Patient: Male, age 4
An eighty-four-year-old man presented with progressive exertional dyspnea, productive cough and weight loss for two months. He denied fever and hemoptysis. Past medical history was significant for hypertension, atrial fibrillation and diabetes mellitus. His medications included warfarin, metoprolol, glipizide, lisinopril, and simvastatin. The patient was a Korean War veteran and a retired machinist. He had never smoked in his life. He denied any known direct exposure to asbestos.
The patient was afebrile with normal vital signs. His physical exam was notable for diminished breath sounds at the right base, with dullness to percussion. Blood work showed stable normocytic anemia; serum chemistries were normal. Chest-x-ray (Fig. 1) showed moderate right-sided pleural effusion and bilateral calcified pleural plaques as well as diaphragmatic plaques consistent with asbestos-related pleural disease (ARPD).
Thoracentesis revealed serous fluid, with glucose 130 mg/dL, LDH 884 mg/dL, protein 4.8gm/dL, pH 8, Albumin 2.39gm/dL, WBC 2100 (7% neutrophils and 93% mononucleated cells), RBC 64000. Fluid culture showed no organisms on gram stain and subsequently no growth. Cytology was negative for malignant cells. AFB stain was negative. Three weeks later, on outpatient follow-up, a chest CT scan (Fig. 2) showed a loculated right-sided pleural effusion, pleural-based nodular density left lower lobe with pleural plaques compatible with ARPD. A thoracoscopic pleural biopsy was planned but before this could be performed, the patient was hospitalized again, 5 weeks after his initial presentation, with worsening symptoms of shortness of breath. Chest x-ray revealed a recurrent right-sided pleural effusion. A repeat thoracentesis revealed glucose 42 mg/dL, LDH 746 mg/dL, protein 5.2 gm/dL, pH 7.5, albumin 2.19gm/dL, WBC 79, with 58% neutrophils, 42% mononucleated cells, RBC 2000. Cytology was negative for malignant cells. Acid fast bacilli (AFB) stain and Gram stain were negative. At that time, pleural fluid AFB culture from the first thoracentesis turned positive for mycobacterium tuberculosis and a diagnosis of tubercular pleural effusion, superimposed on ARPD, was made.
The patient was started on isoniazid, rifabutin and ethambutol. Treatment was stopped two weeks later due to development of liver toxicity. The patient subsequently developed health-care associated pneumonia and deteriorated clinically despite treatment with broad-spectrum antibiotics. Per the patients previously expressed wishes, comfort measures were instituted and he expired soon after.
Keywords: asbestos-related pleural disease (arpd), tuberculosis (tb), tuberculous pleural effusion (tbpe)
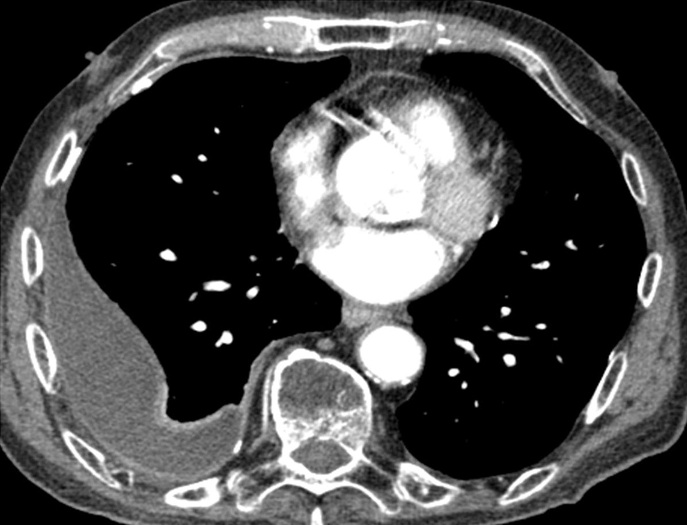
Image caption: Chest CT scan showing a loculated right-sided pleural effusion with calcified pleural plaques.